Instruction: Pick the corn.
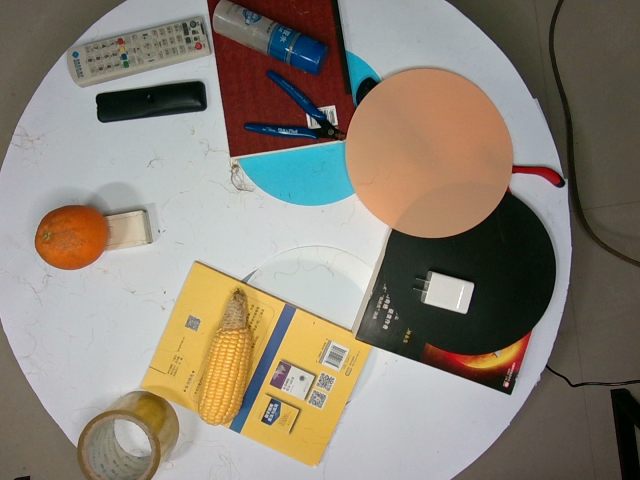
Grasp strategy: vertical